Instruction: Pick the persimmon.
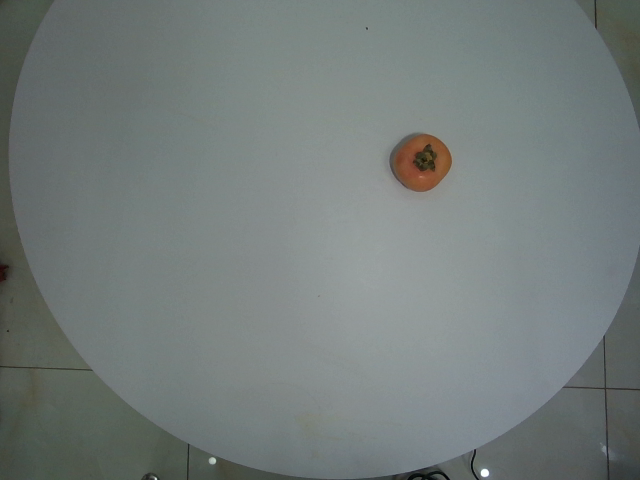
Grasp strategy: vertical